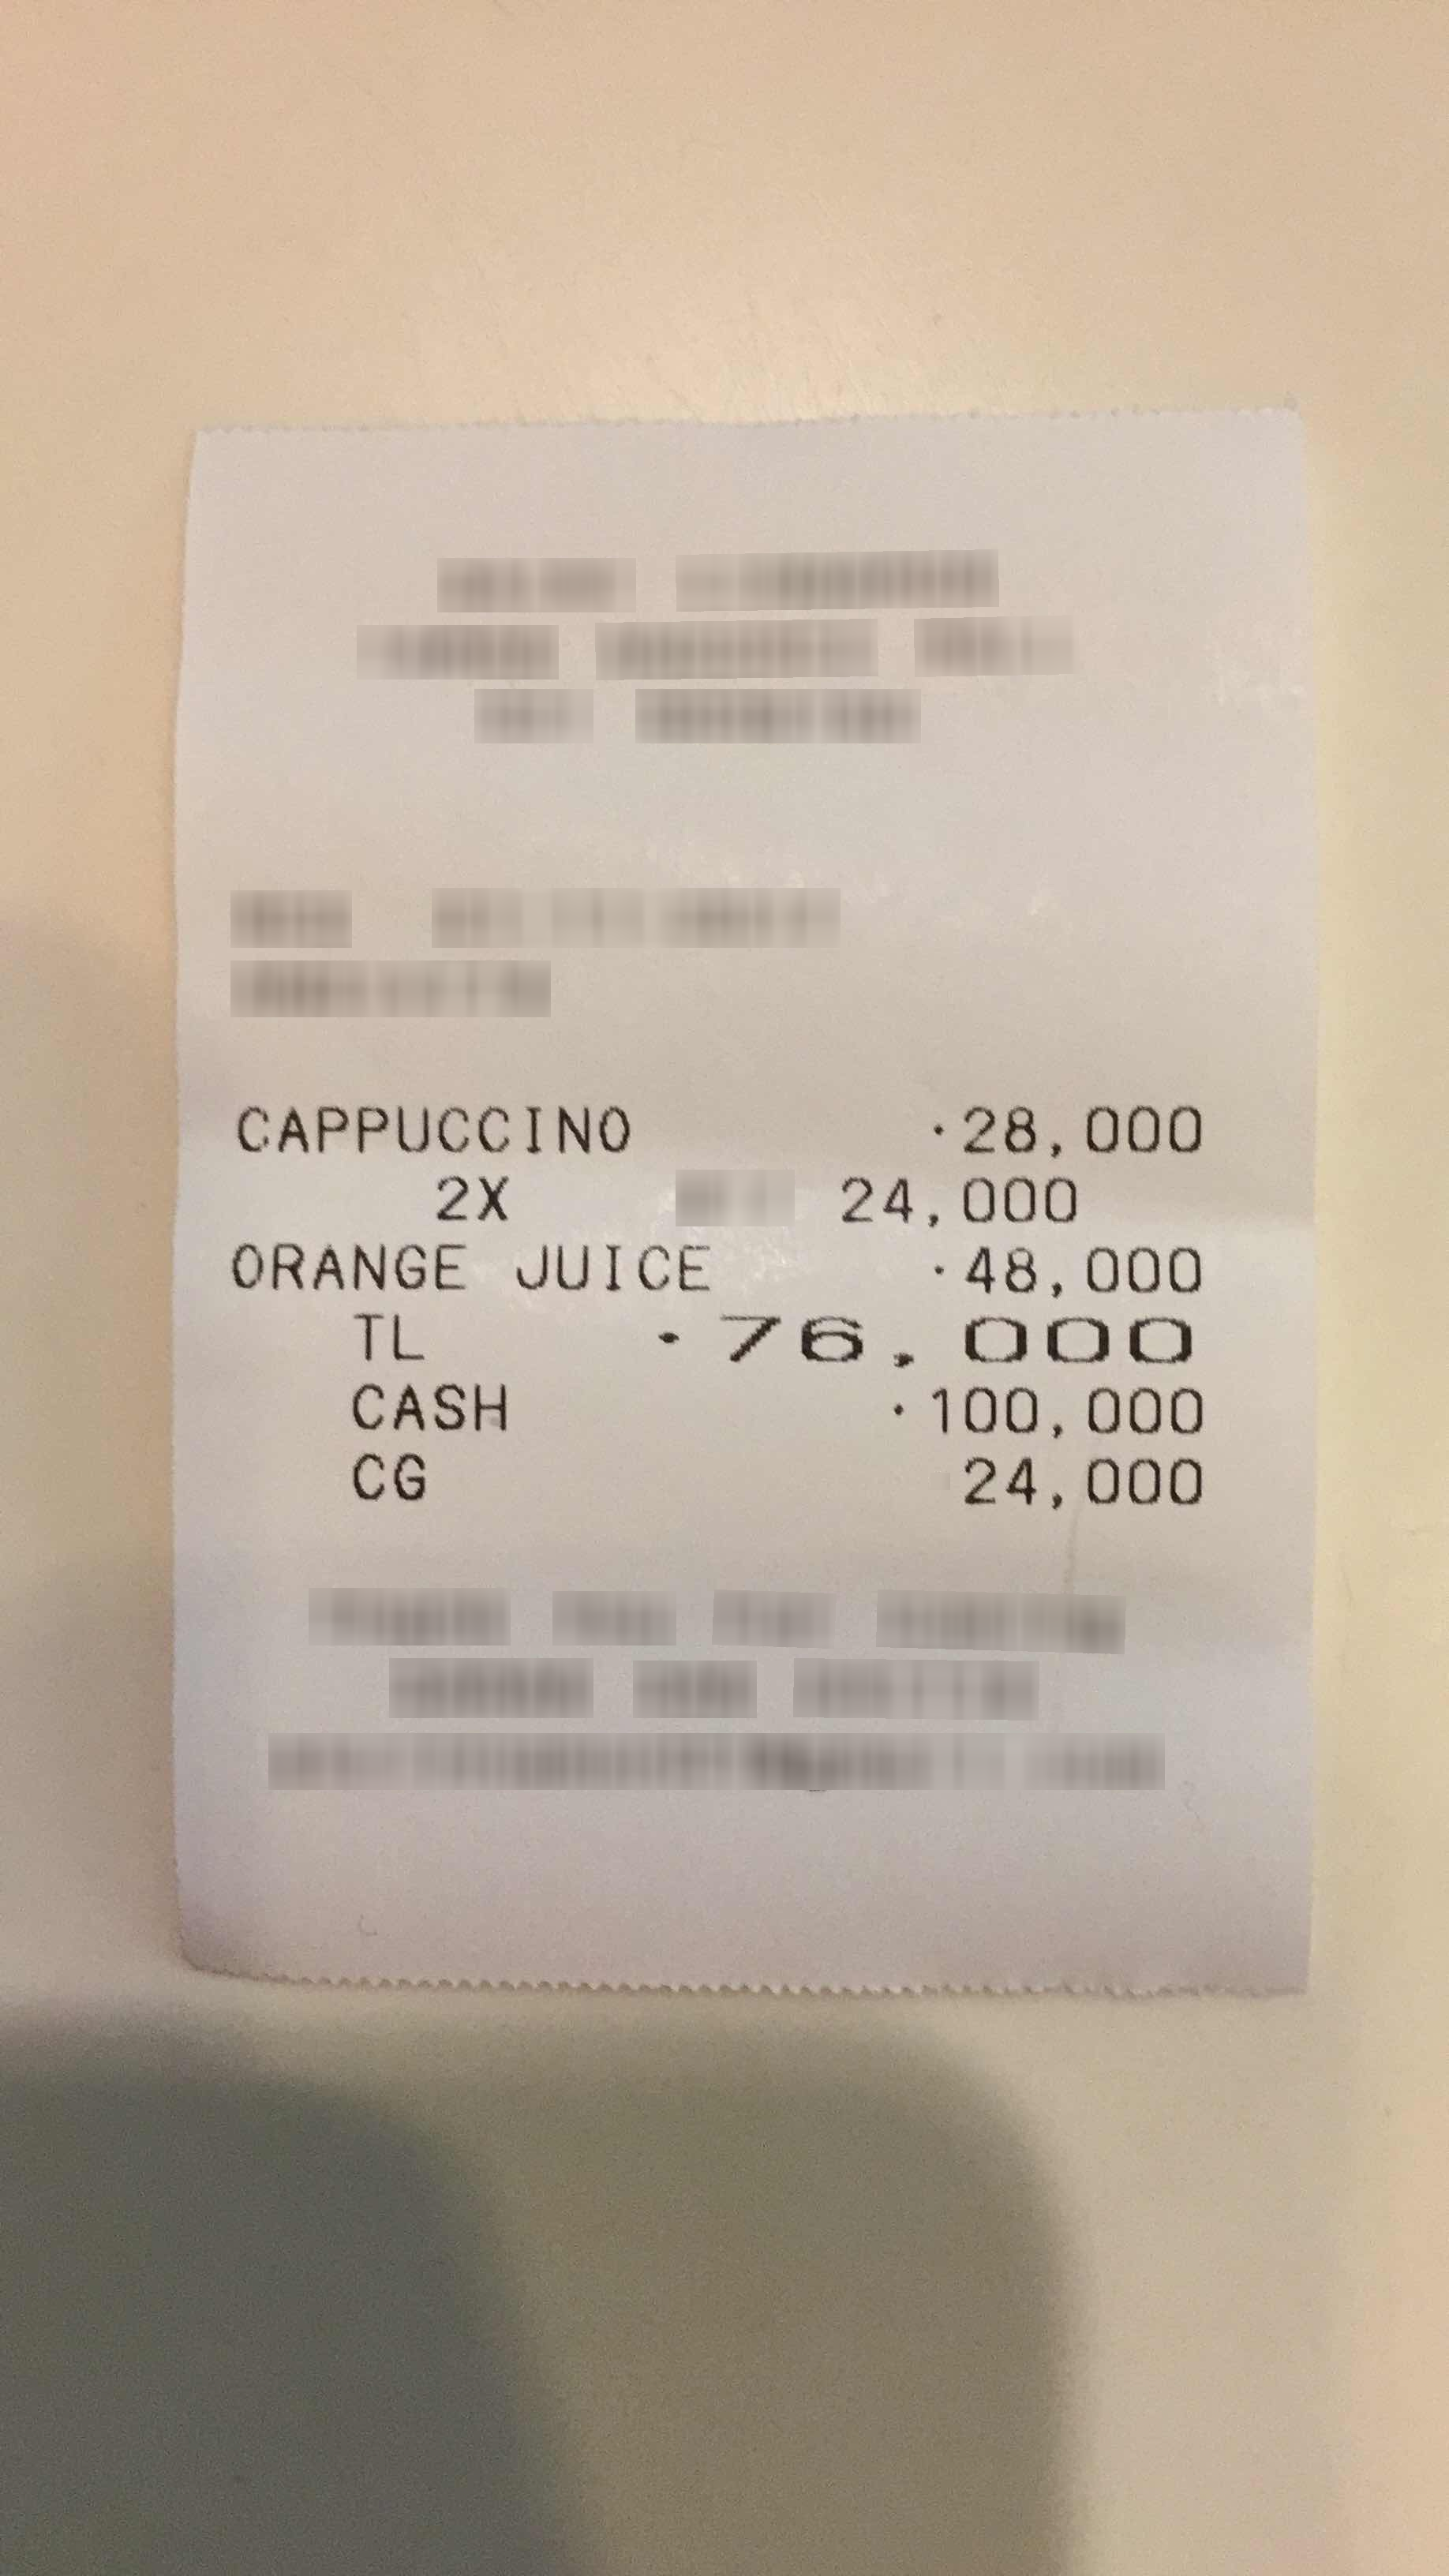
Number of items: 2
Total: 76,000
OCR text regions:
text: CAPPUCCINO
text: 28,000
text: TL
text: 76,000
text: CASH
text: 100,000
text: CG
text: 24,000
text: 2X
text: 24,000
text: ORANGE
text: JUICE
text: 48,000